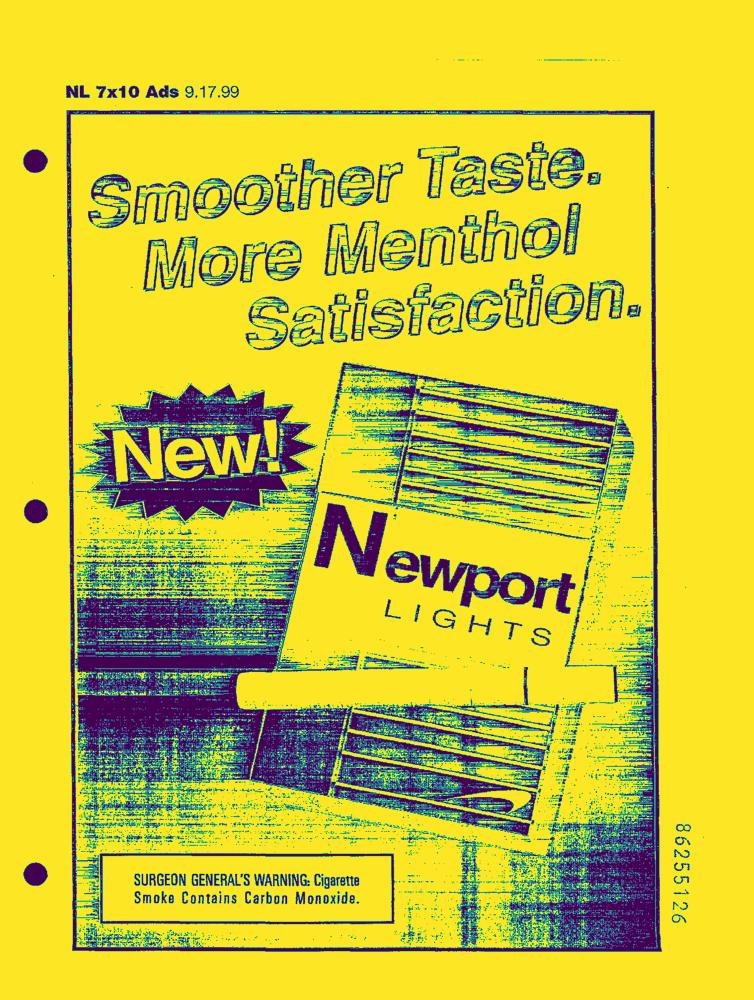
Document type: AD